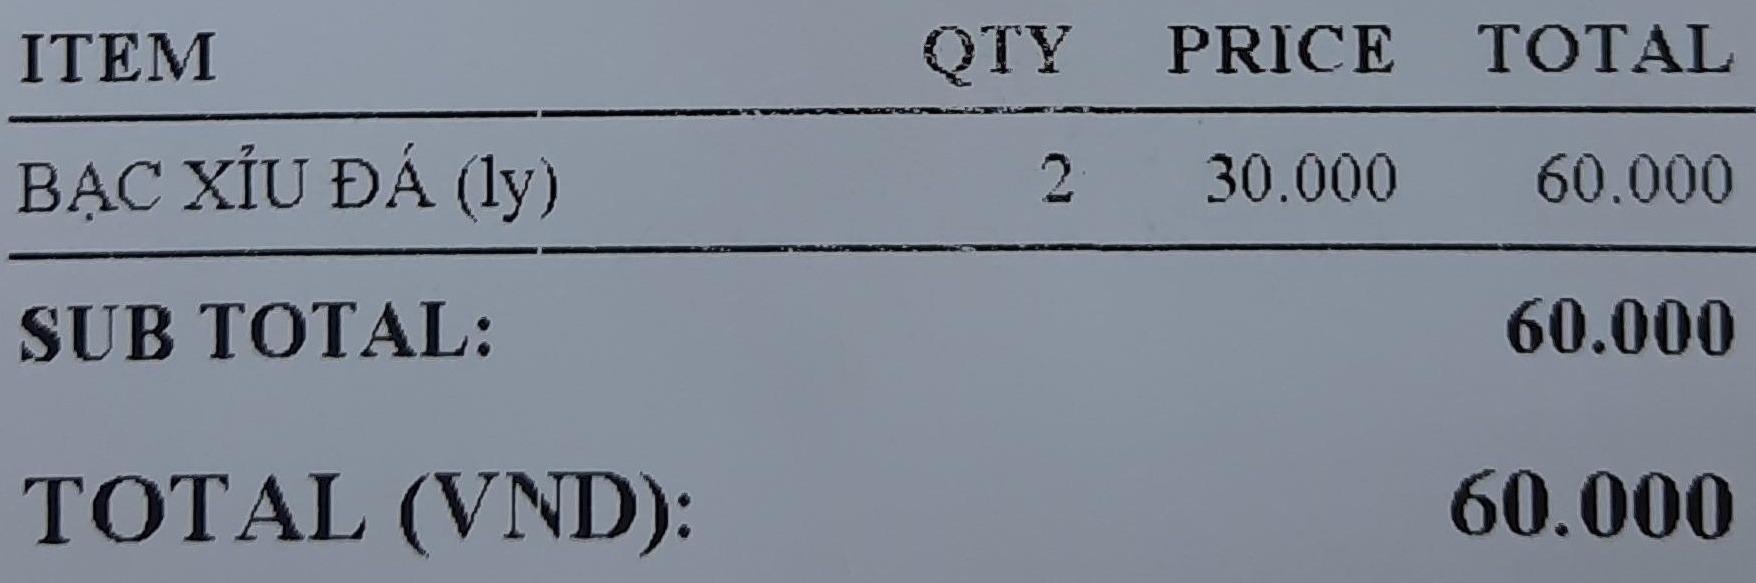
<table>
<tr>
<th>ITEM</th>
<th>QTY</th>
<th>PRICE</th>
<th>TOTAL</th>
</tr>
<tr>
<td>BẠC XỈU ĐÁ (ly)</td>
<td>2</td>
<td>30.000</td>
<td>60.000</td>
</tr>
</table>

SUB TOTAL: 60.000

TOTAL (VND): 60.000